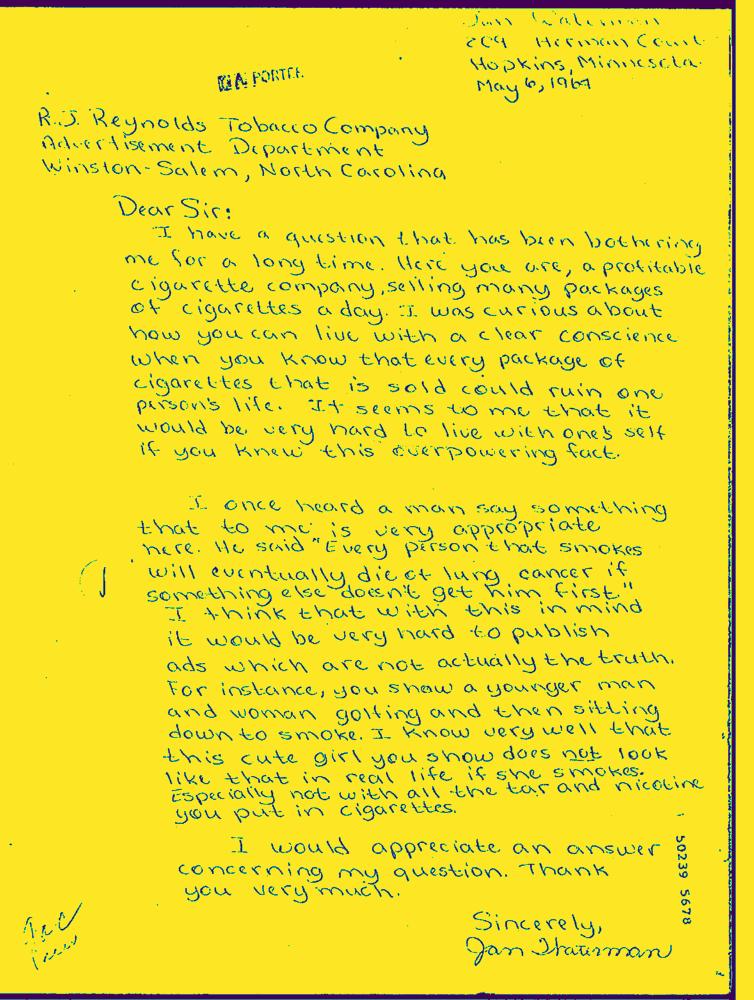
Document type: Hand-Written